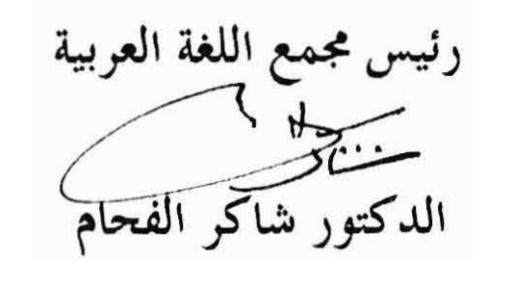
Signature of: shakir al fahham